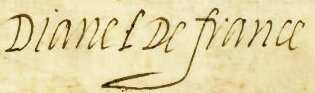
Signature of: diane de france duchess of angoulême